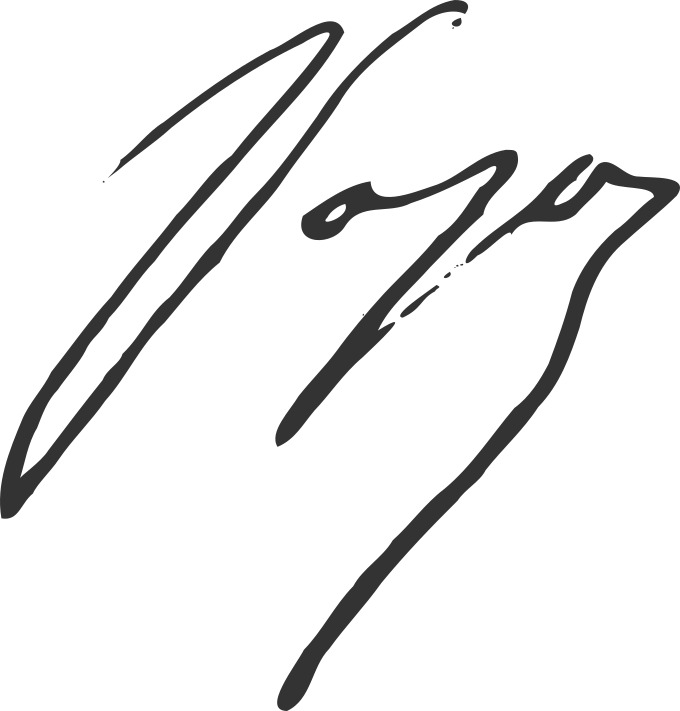
Signature of: vasile pogor